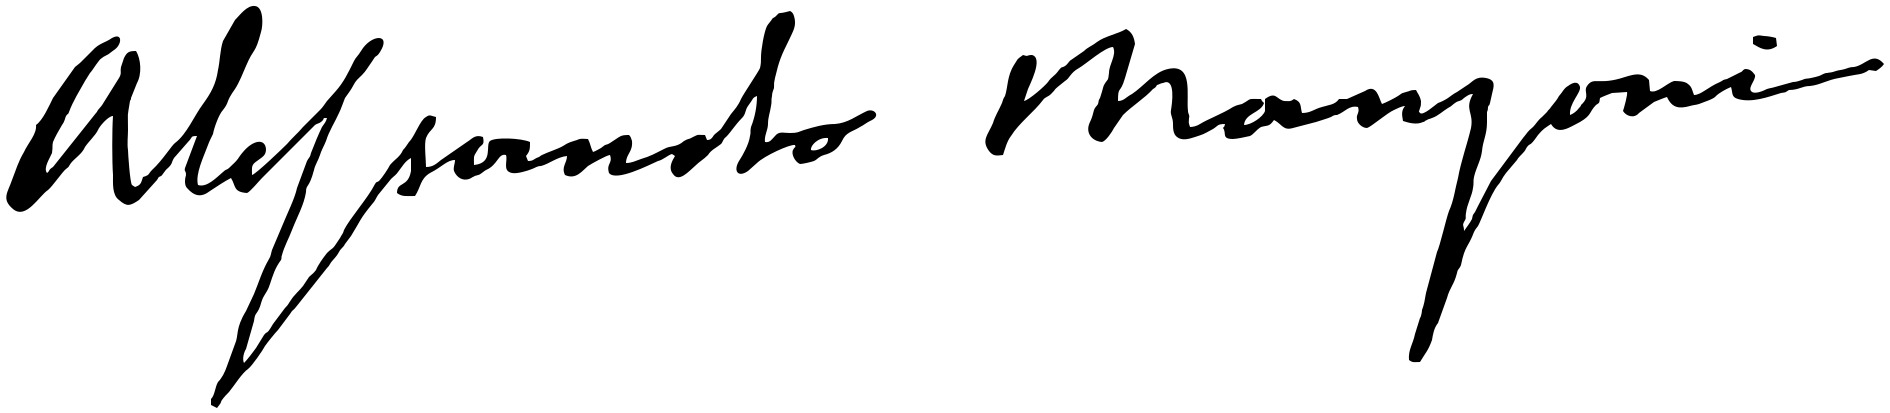
Signature of: alessandro manzoni